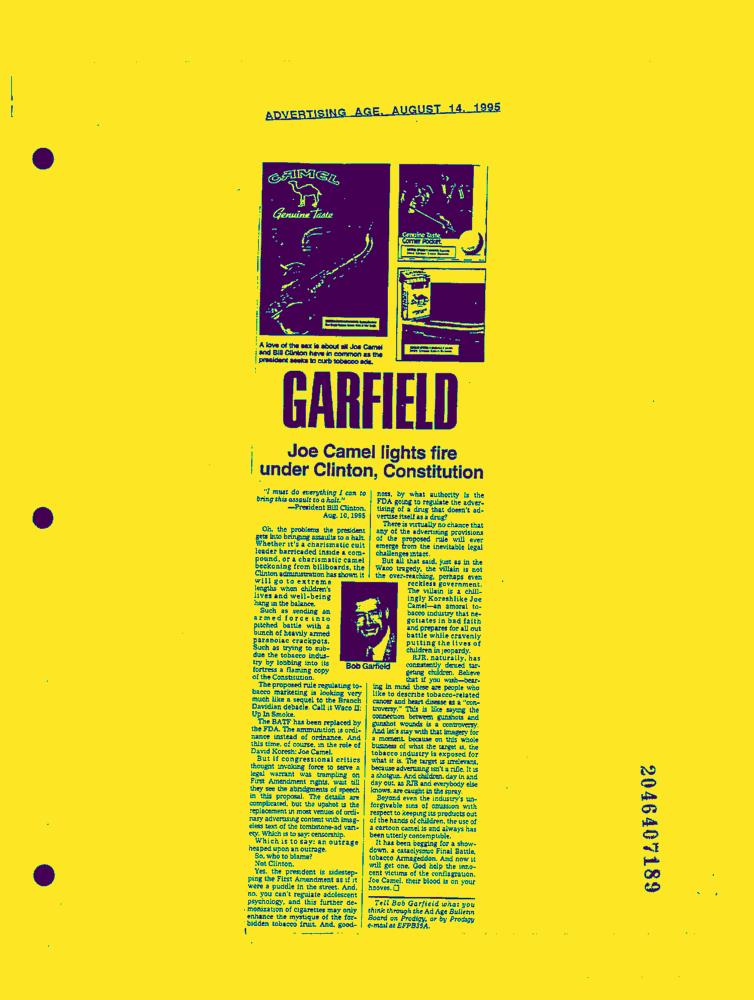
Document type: News-Article